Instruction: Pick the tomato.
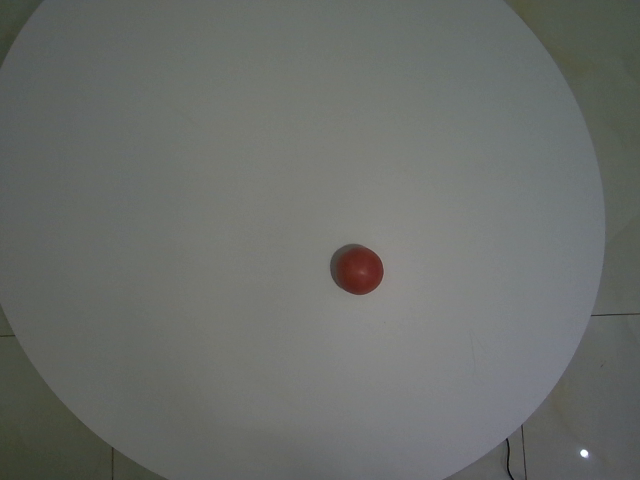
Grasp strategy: vertical